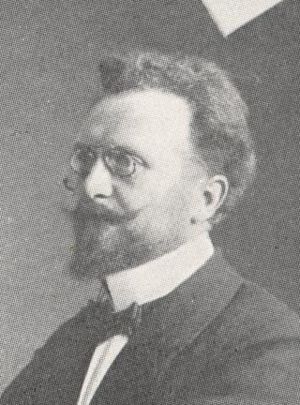
Deutsch: Adolf Dyroff, Philosophieprofessor Bonn